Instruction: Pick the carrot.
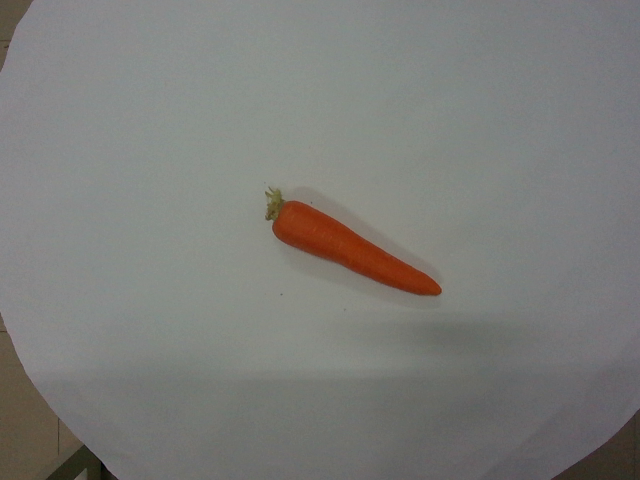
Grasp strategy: vertical